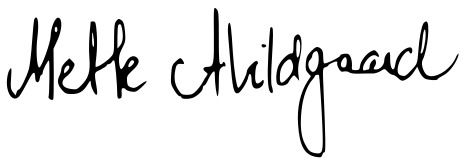
Signature of: mette abildgaard